Question: In what way does the history help explain the case?
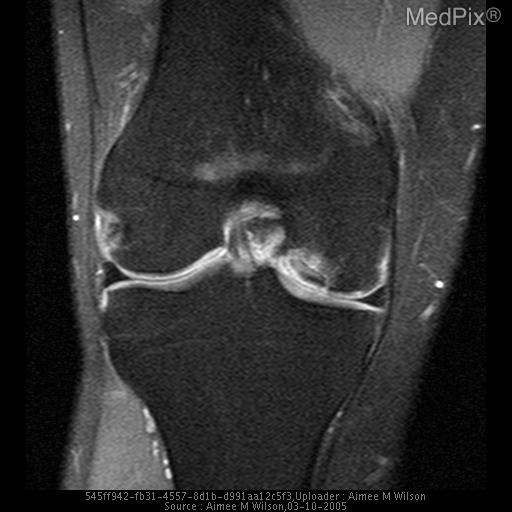
Answer: The patient's history of Hx: 22 y.o. male no chief complaint or physical exam available. is key in understanding the case.